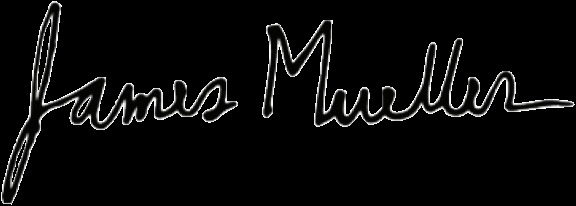
Signature of: james mueller